Question: What type of tax is indicated in the document, personal property or real estate?
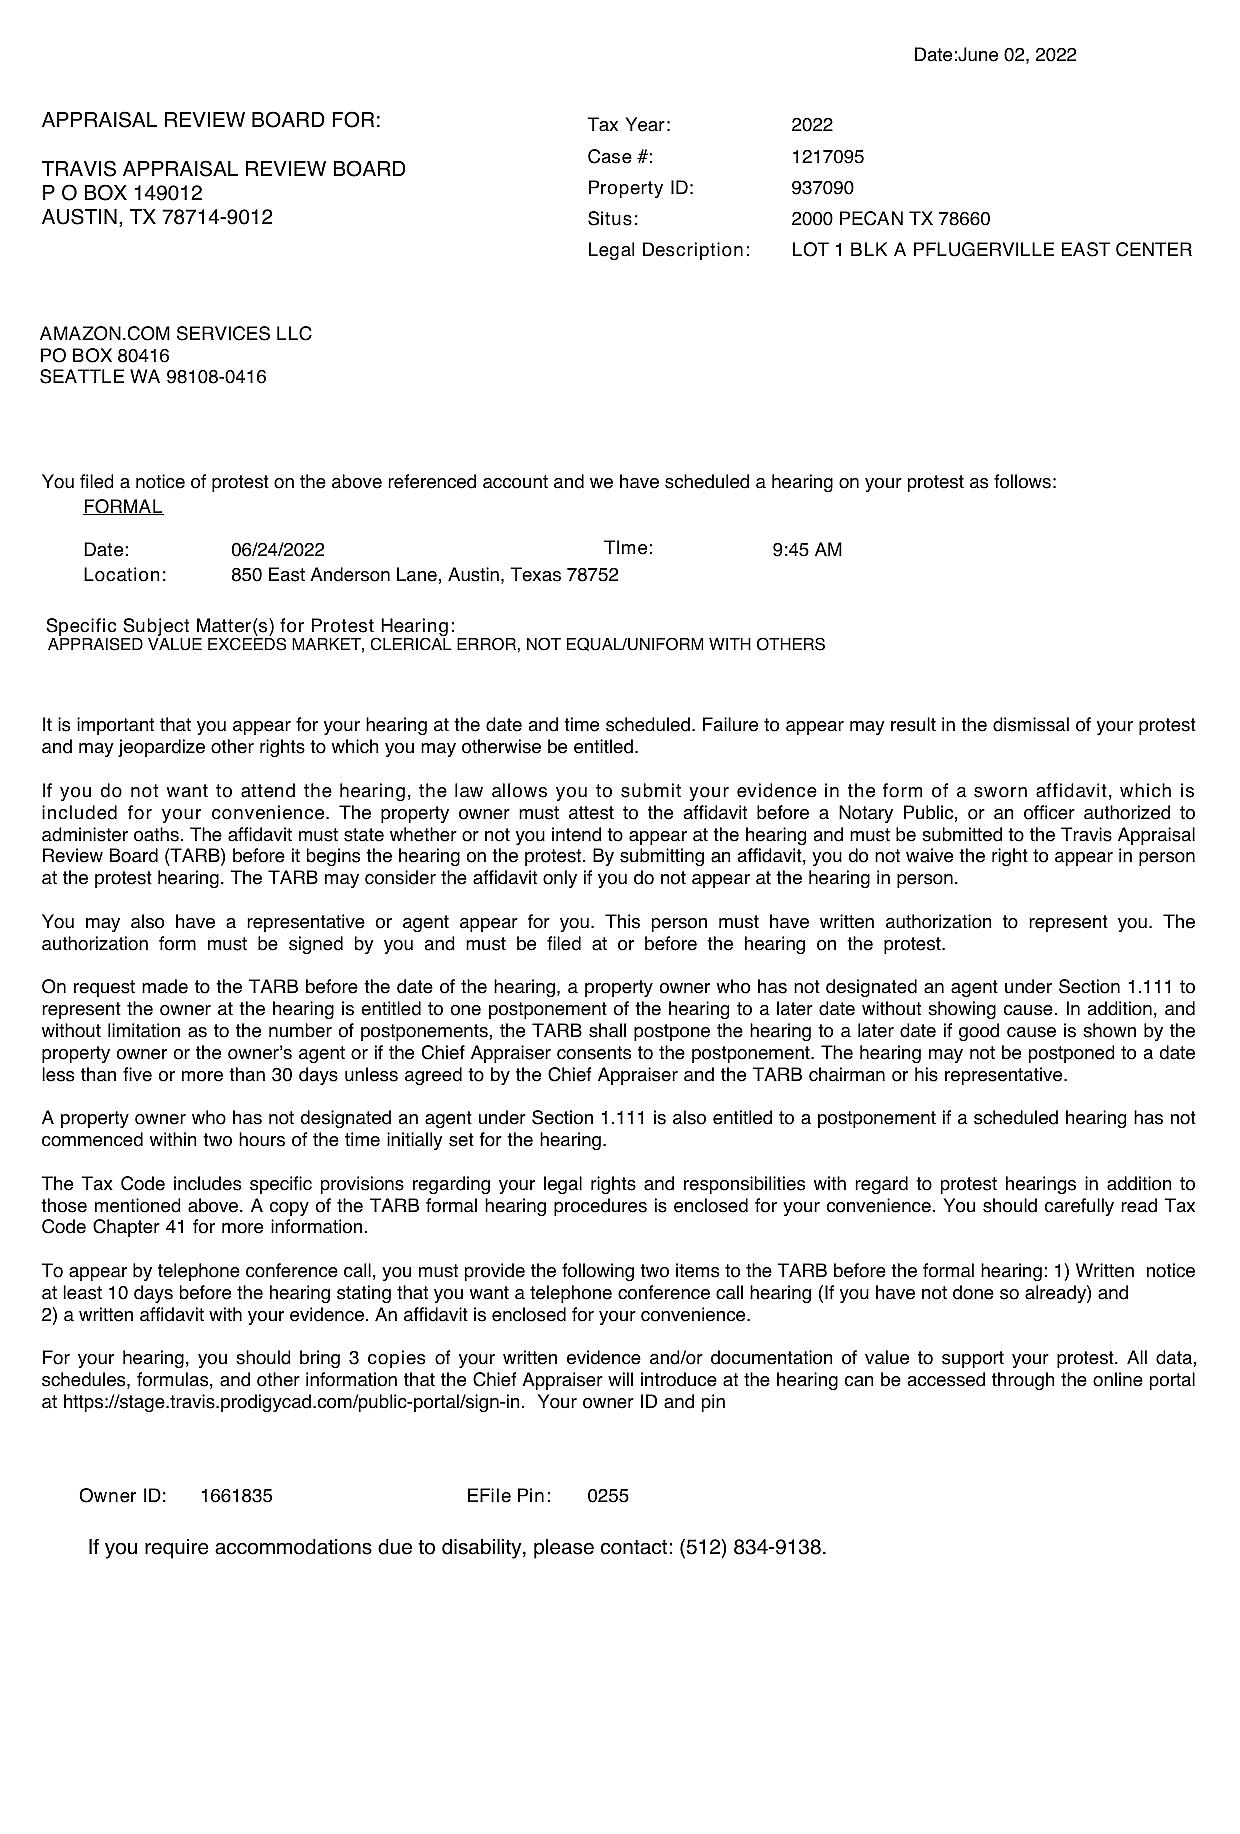
Answer: "Real Estate Tax"